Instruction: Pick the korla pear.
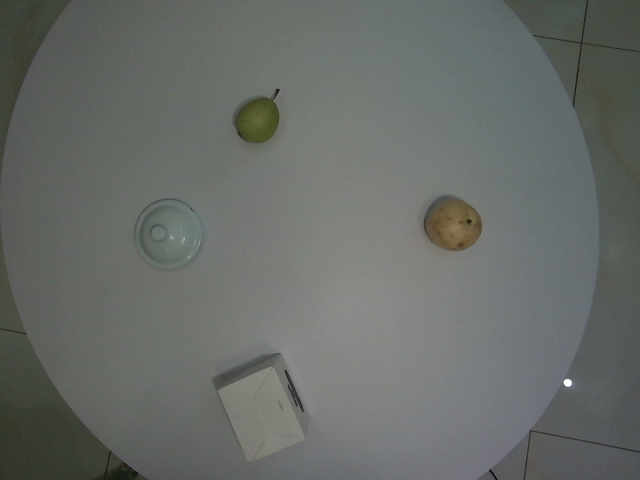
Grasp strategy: vertical